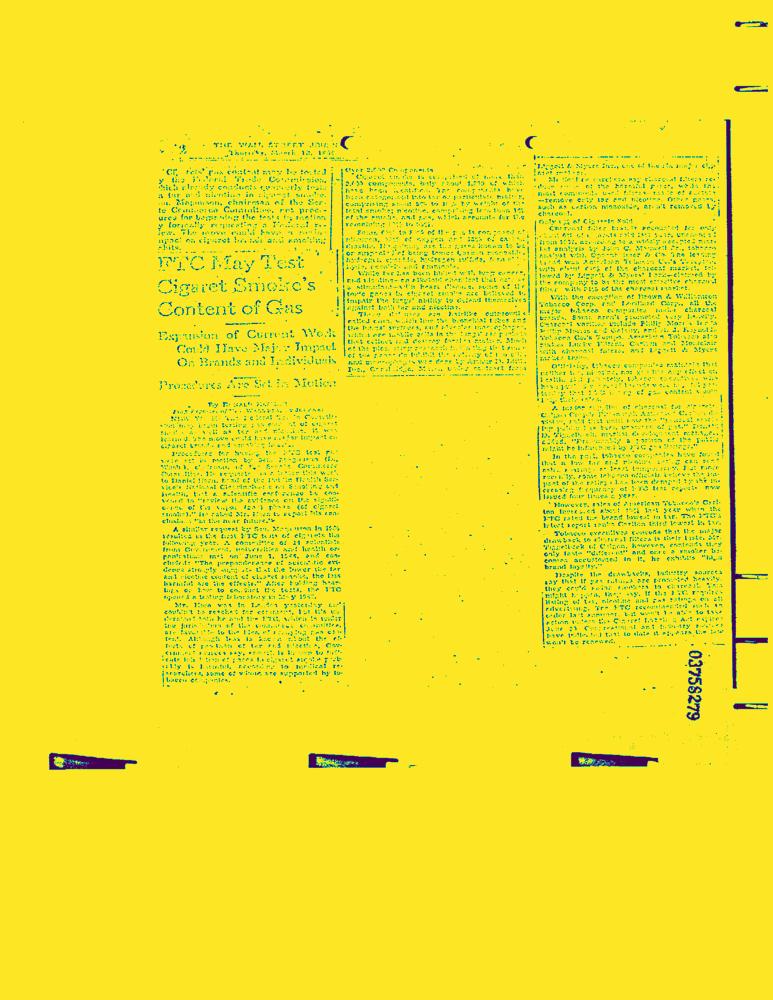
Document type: News-Article